Retrieve the amount in words, amount in figures, name of the payee, date on the cheque, and the bank name from the image.
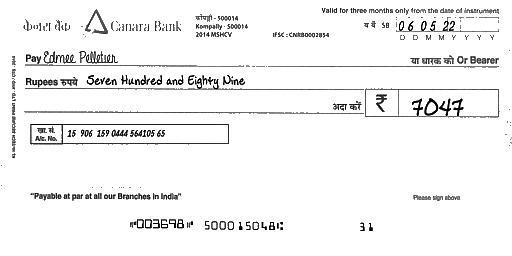
amt_in_words: Seven Hundred and Eighty Nine
amt_in_figures: 7047
payee_name: Edmee Pelletier
bank_name: Canara Bank
cheque_date: 06/05/22